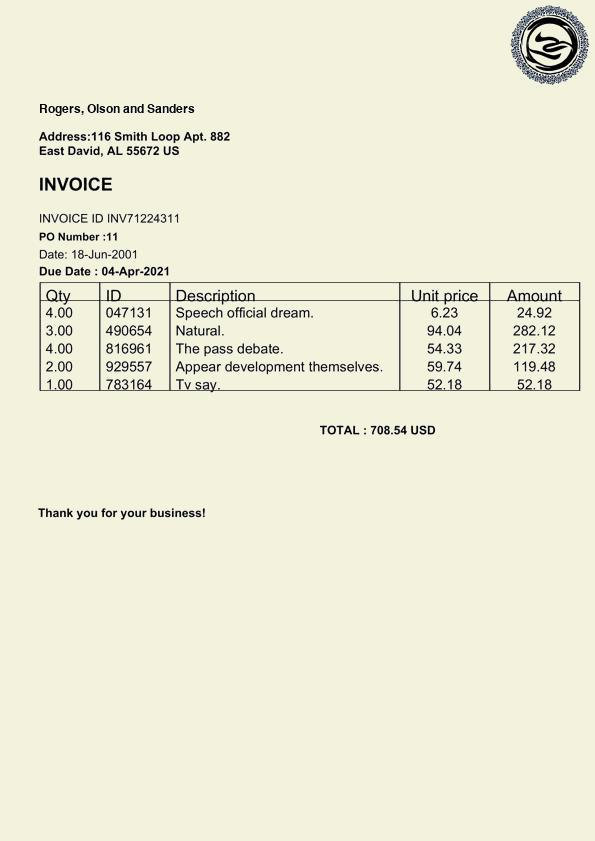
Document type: Invoice